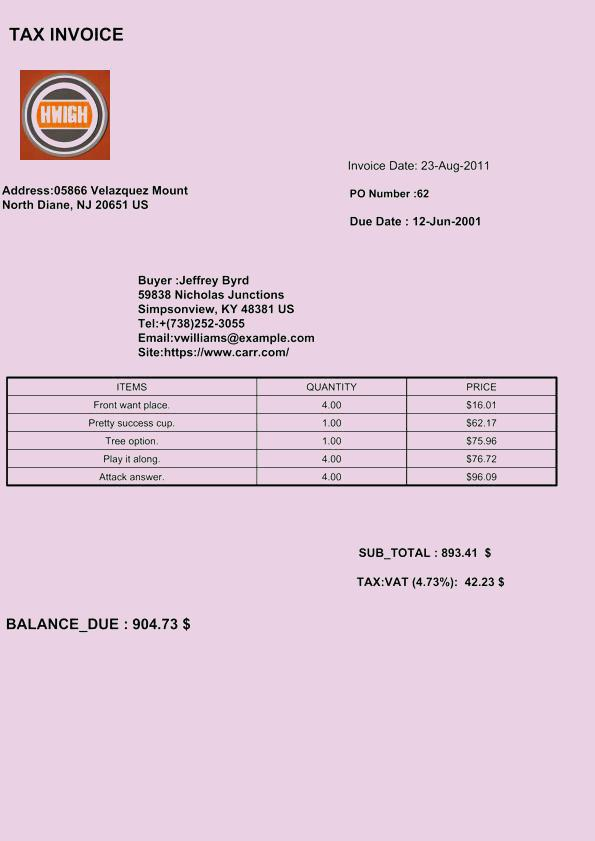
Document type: Invoice